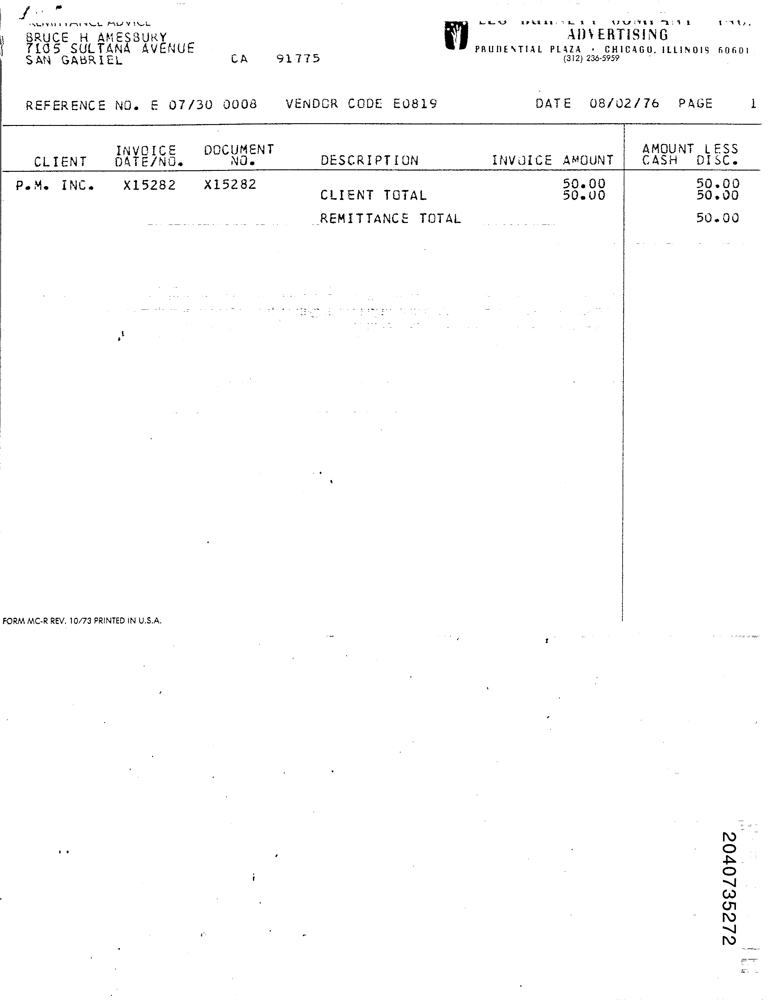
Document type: Invoice